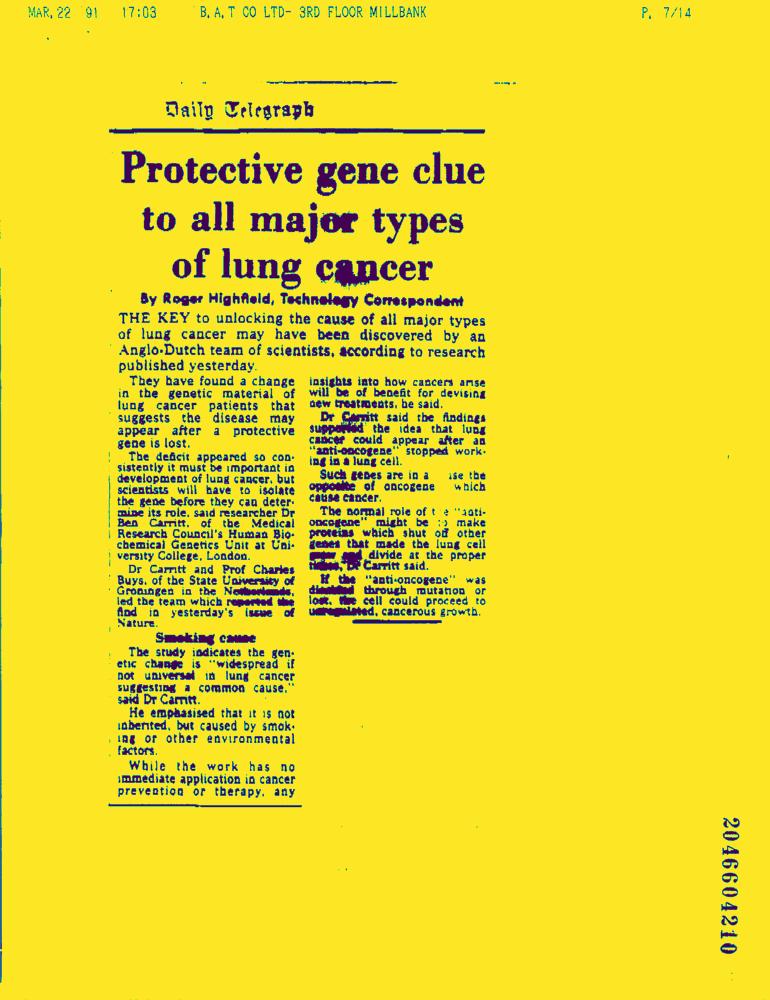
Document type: News-Article